Question: How is the history relevant to the case?
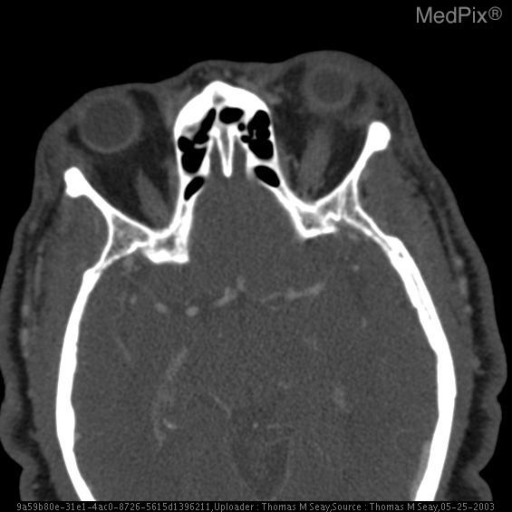
Answer: The patient's history of 70 year old male referred for imaging due to noticeable bulging of both eyes. is key in understanding the case.